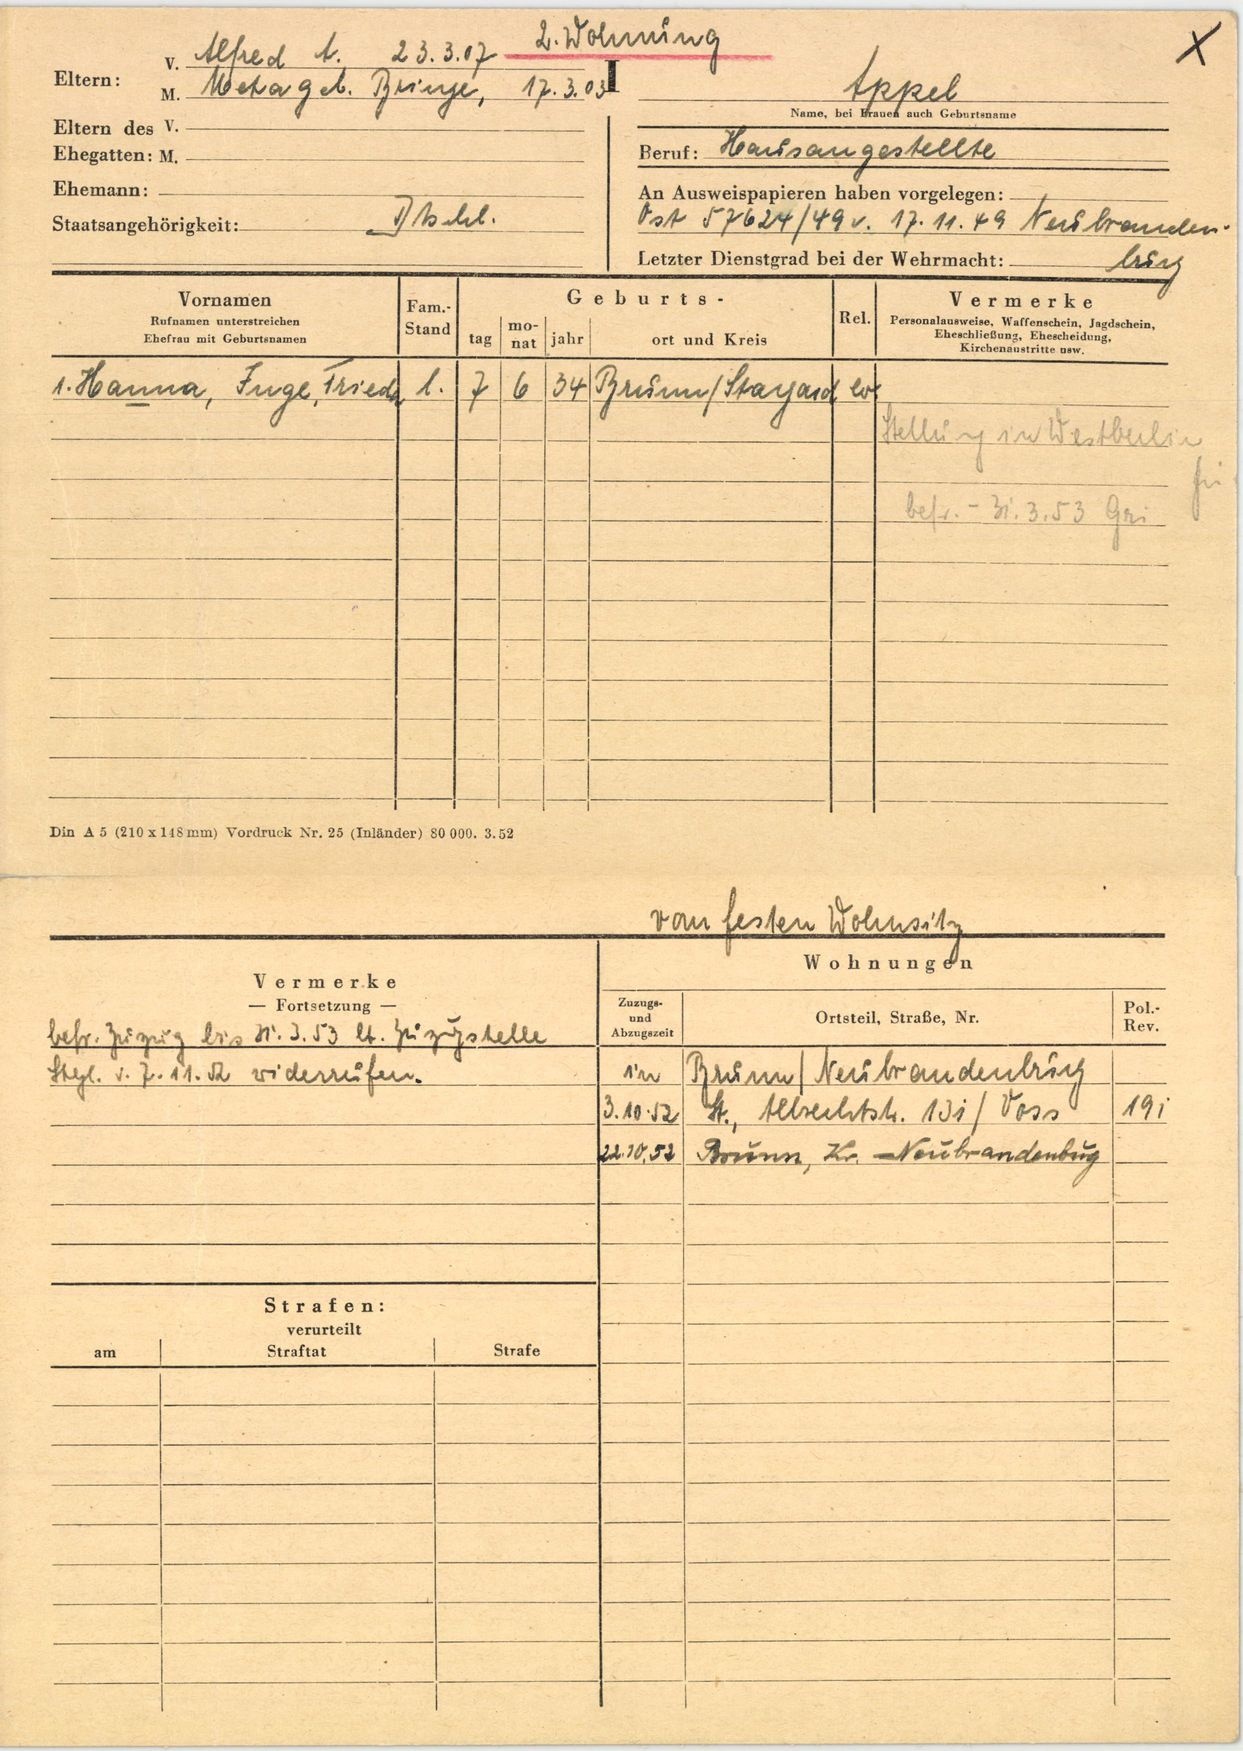
Appel